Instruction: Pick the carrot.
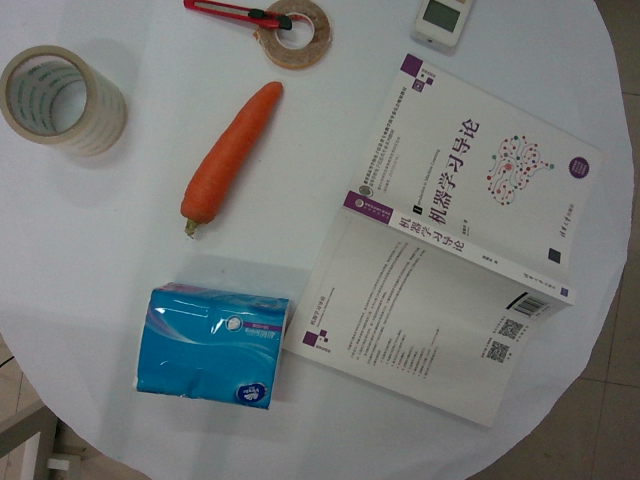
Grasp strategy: vertical